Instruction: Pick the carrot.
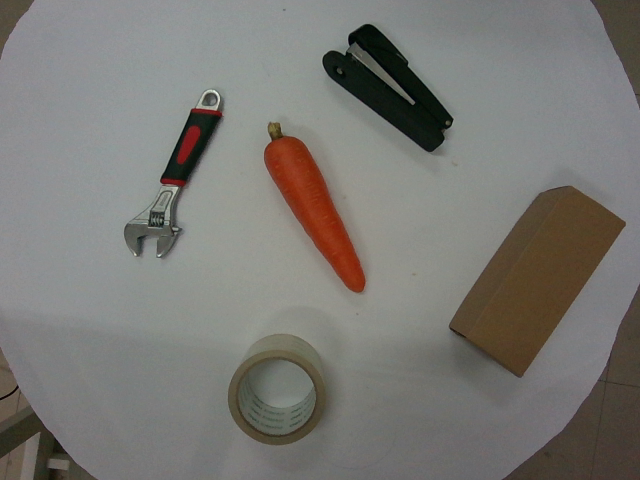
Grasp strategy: vertical